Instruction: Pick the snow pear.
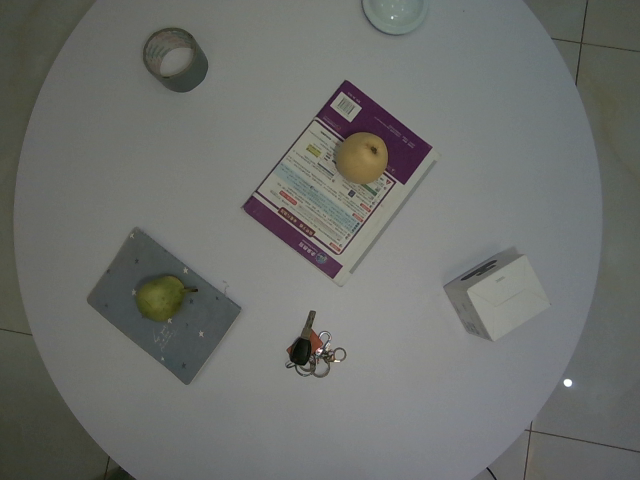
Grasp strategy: vertical